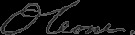
Signature of: orello cone